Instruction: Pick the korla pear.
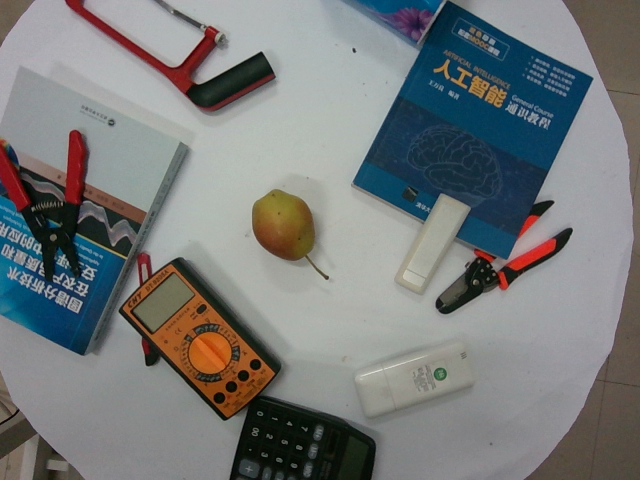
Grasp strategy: vertical